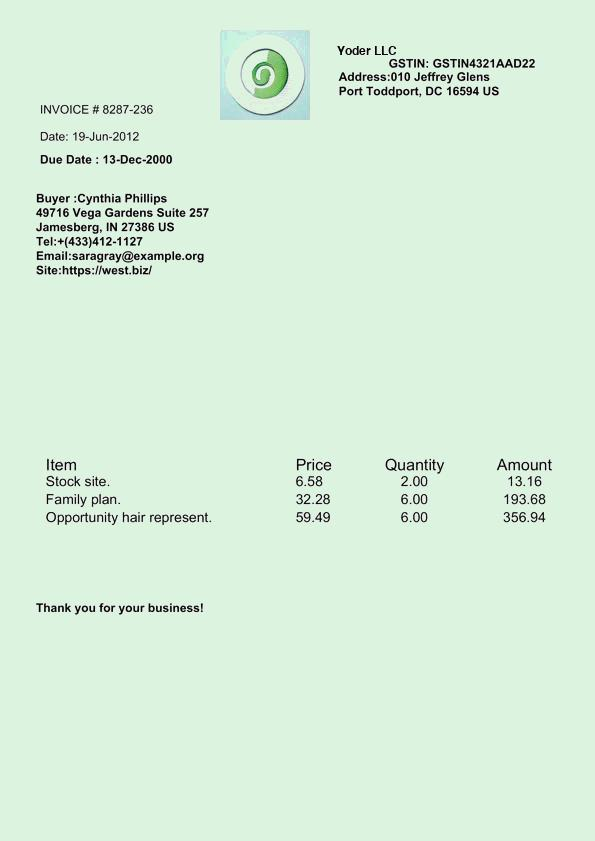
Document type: Invoice